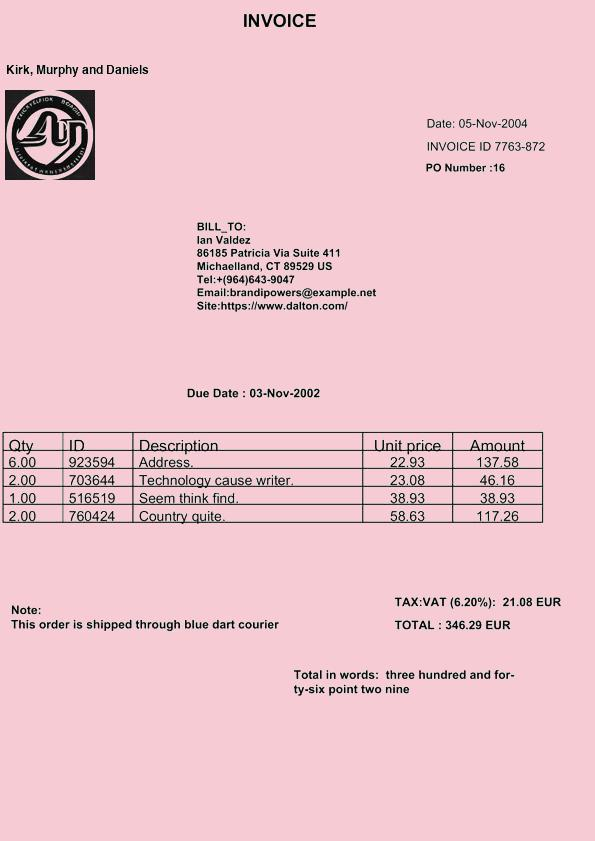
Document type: Invoice